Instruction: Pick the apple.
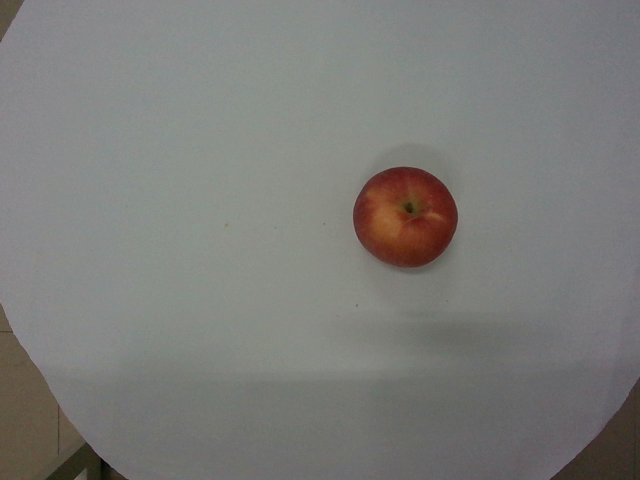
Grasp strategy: vertical